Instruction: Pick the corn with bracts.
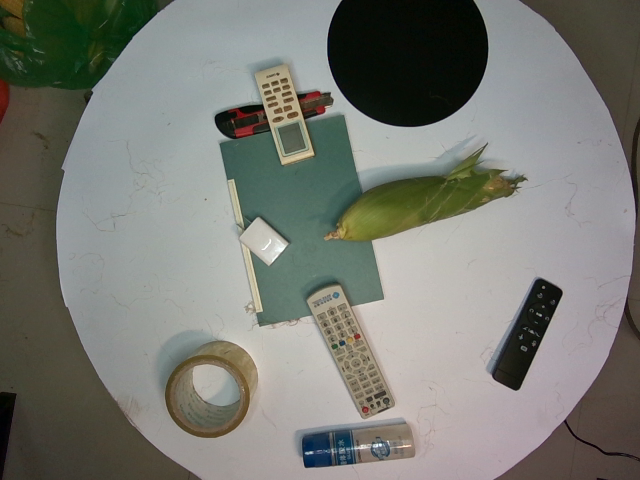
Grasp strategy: vertical